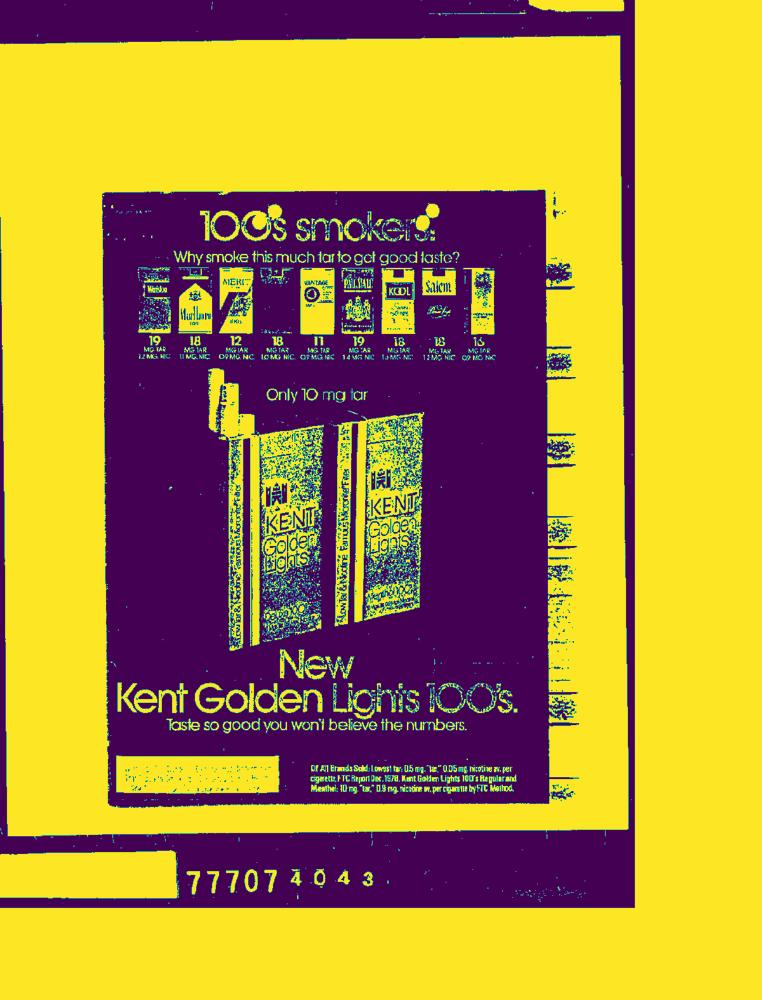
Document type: AD